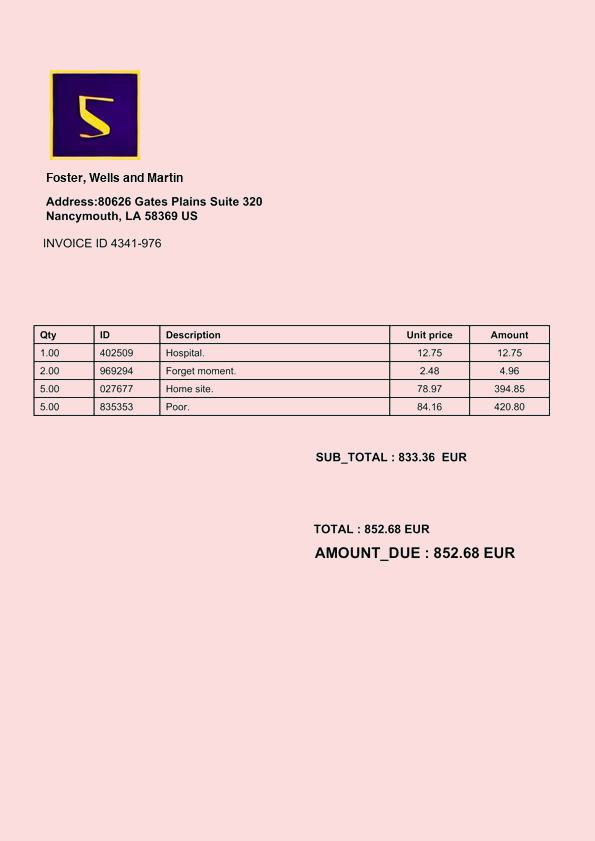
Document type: Invoice